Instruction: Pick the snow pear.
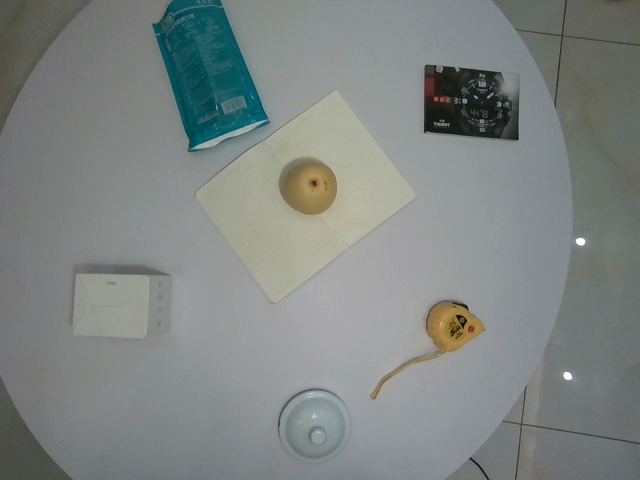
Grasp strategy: vertical